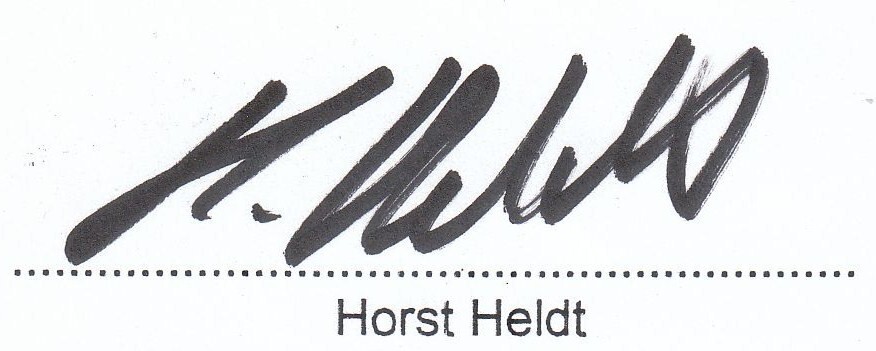
Signature of: horst heldt